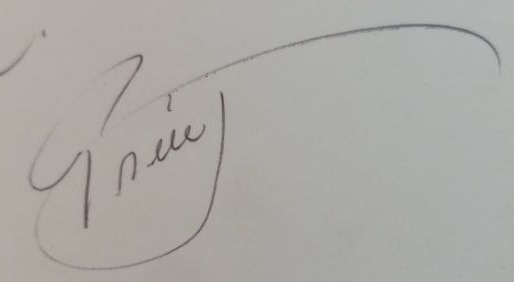
Signature of: primi nécega